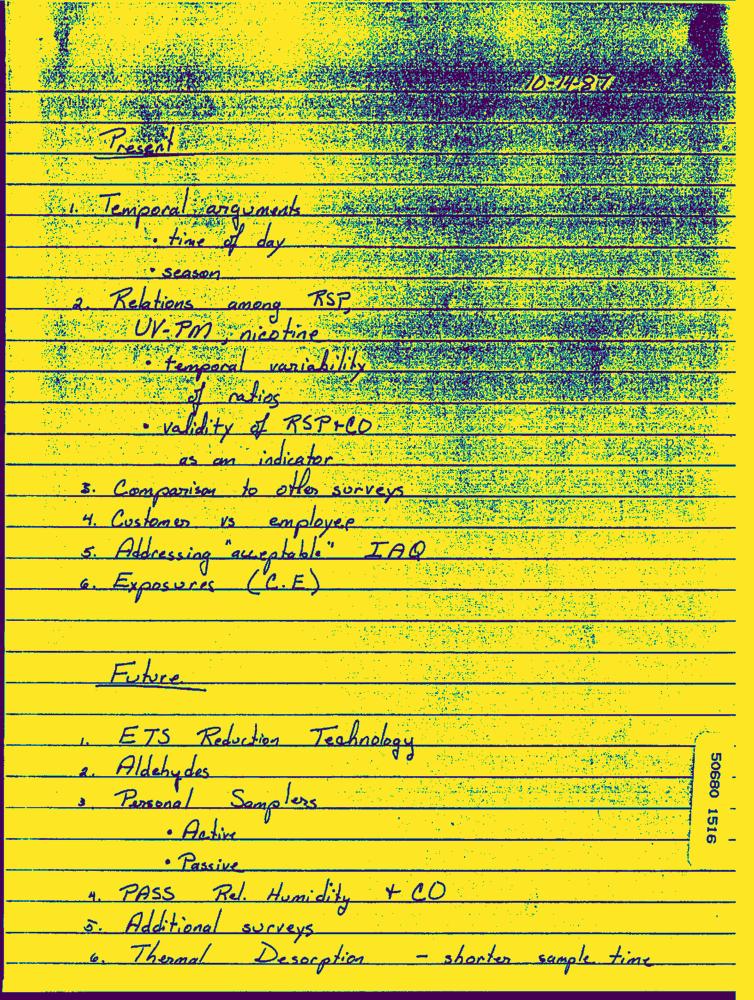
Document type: Hand-Written